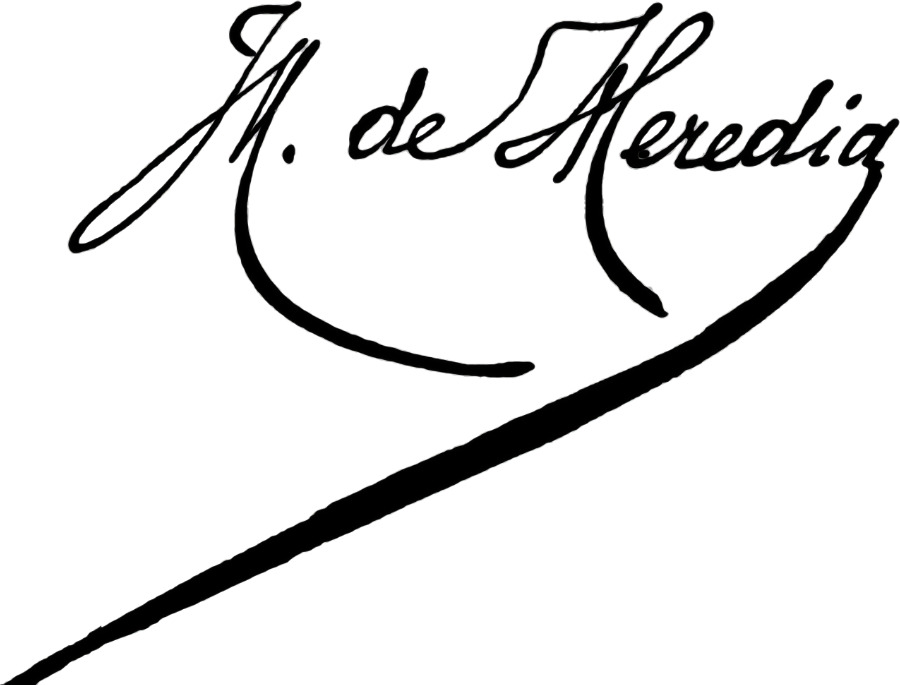
Signature of: josé maria de heredia